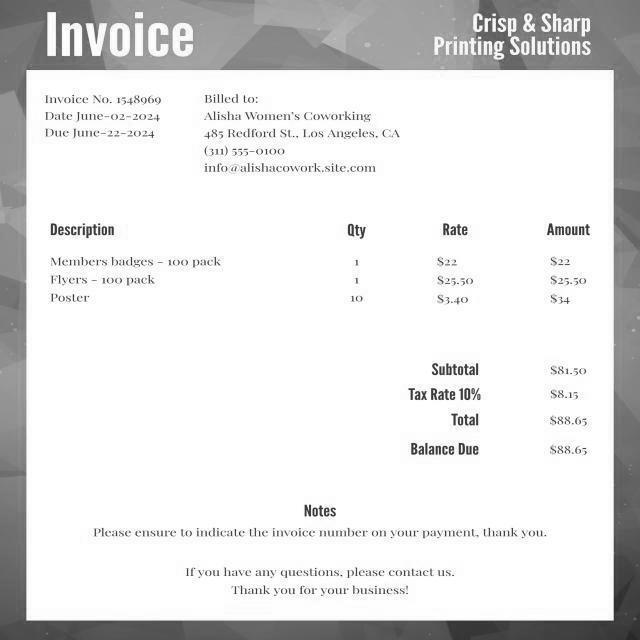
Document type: Invoice